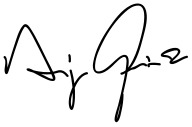
Signature of: benigno aquino iii